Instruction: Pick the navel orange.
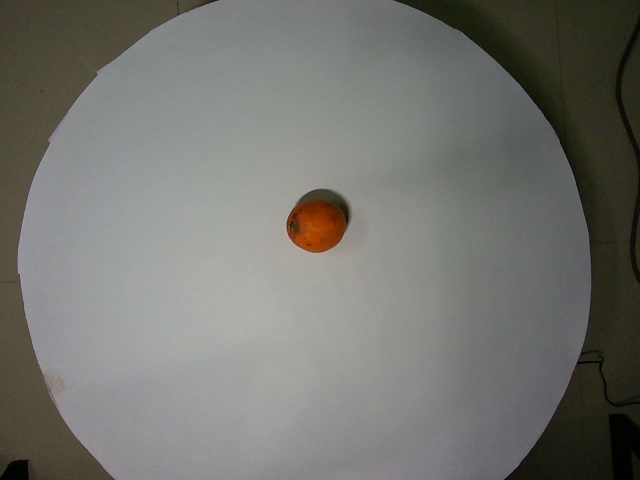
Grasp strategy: vertical